Question: How does the patient history play a role?
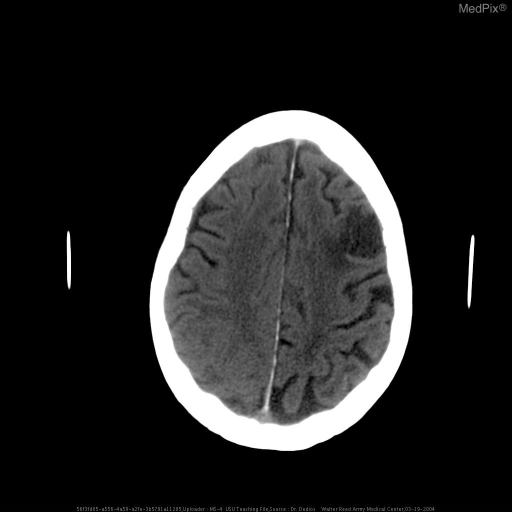
Answer: The patient's history of 89 y/o with past medical history significant for dementia and hypertension, noted to have altered mental status at home. is key in understanding the case.